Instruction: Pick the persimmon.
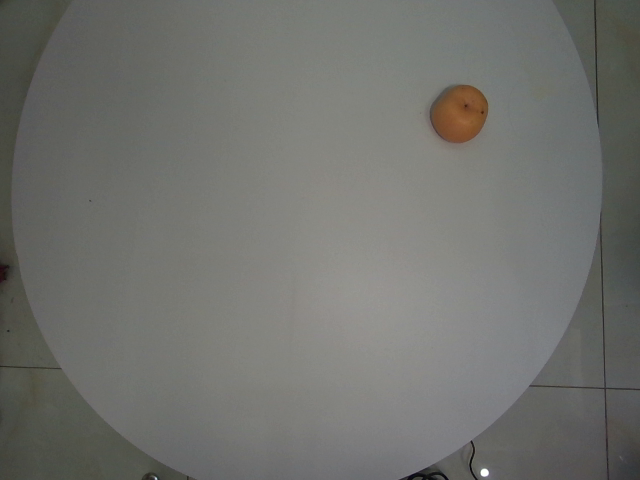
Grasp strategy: vertical